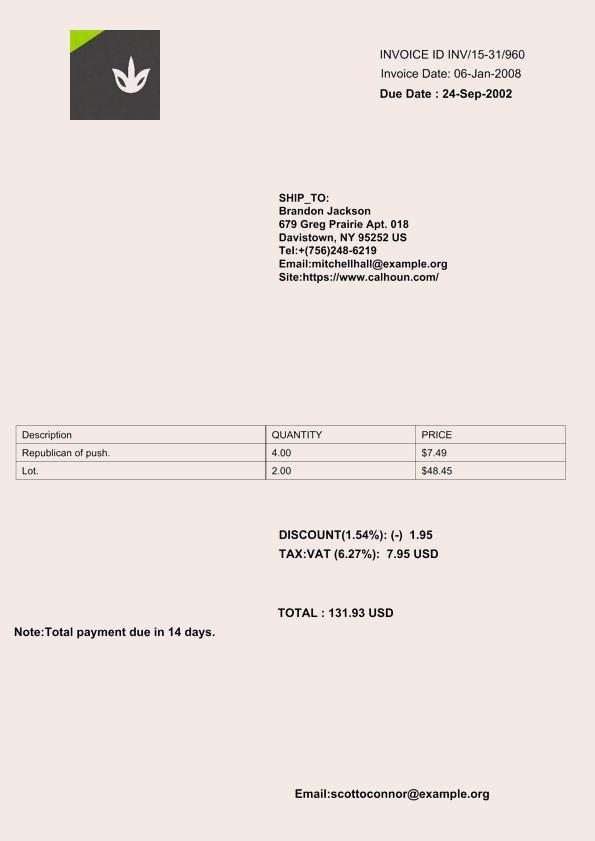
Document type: Invoice